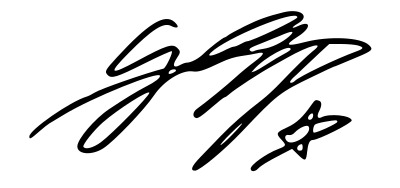
Signature of: grentperez